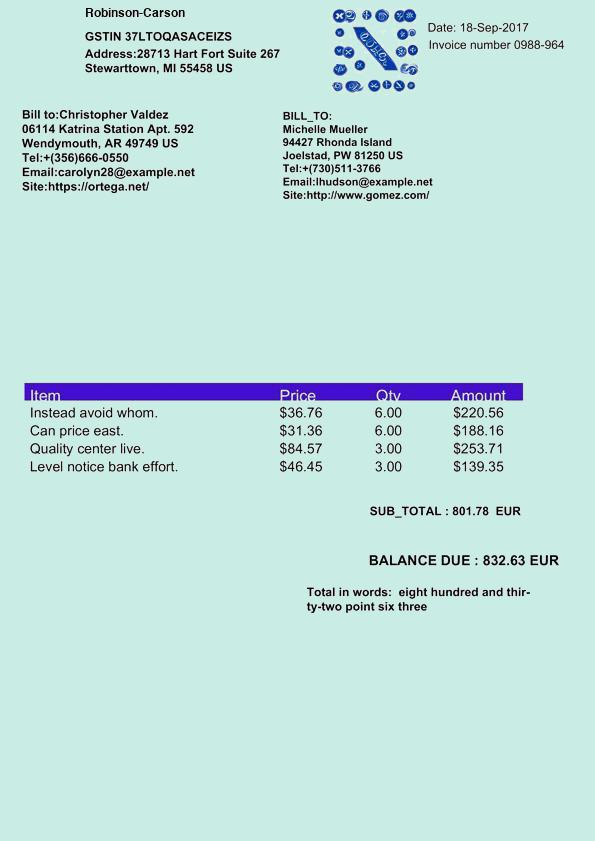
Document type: Invoice